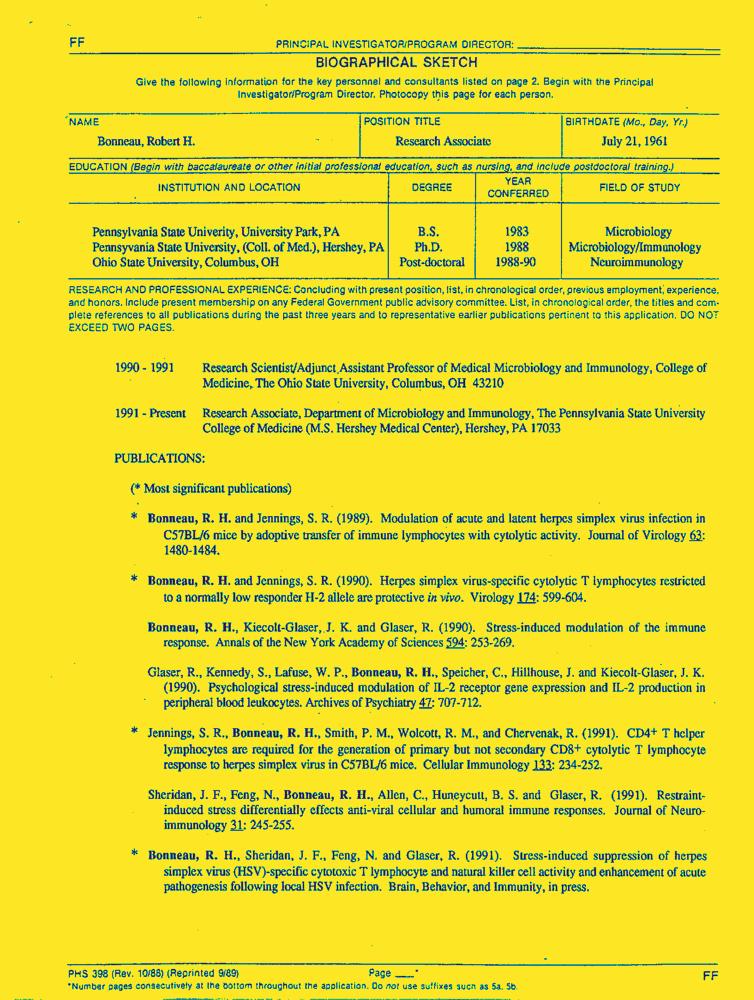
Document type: Resume-Doc